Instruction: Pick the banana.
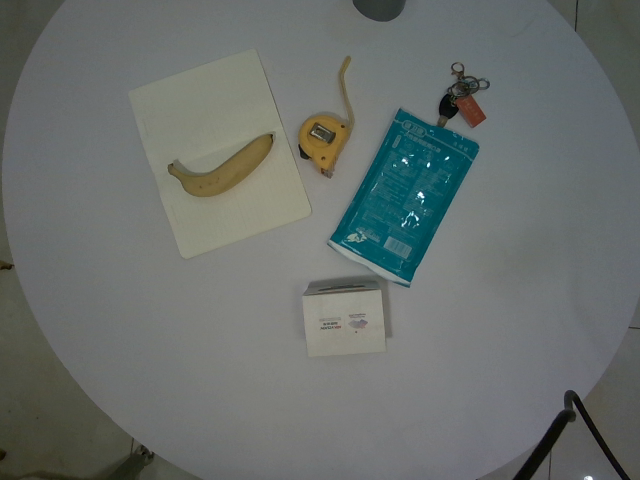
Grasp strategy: vertical